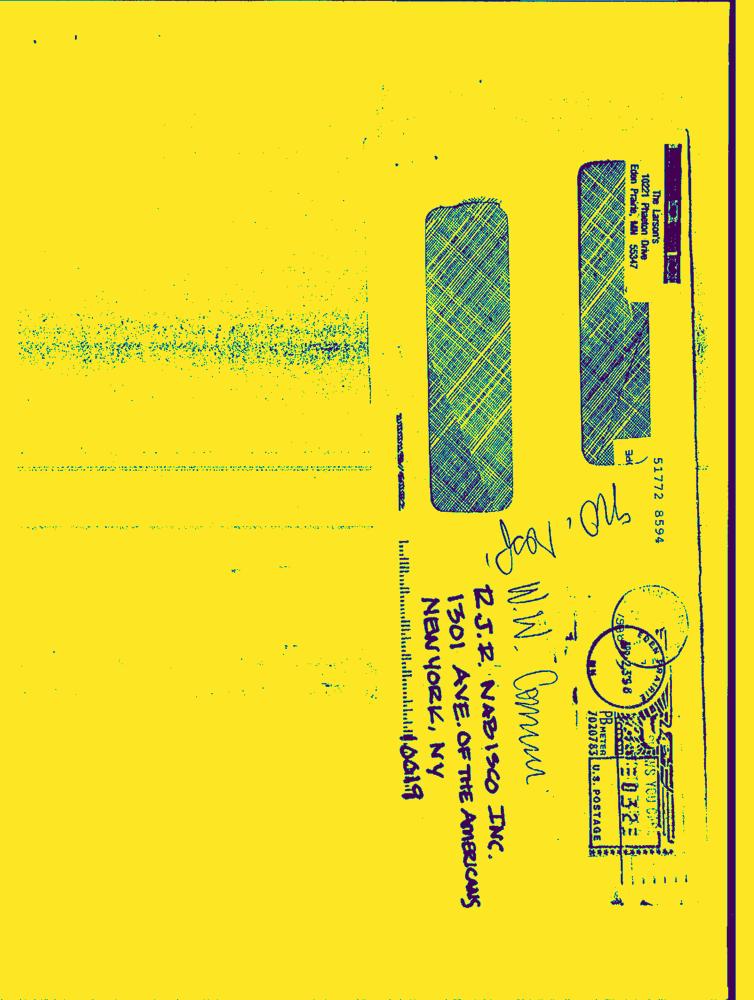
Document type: Hand-Written